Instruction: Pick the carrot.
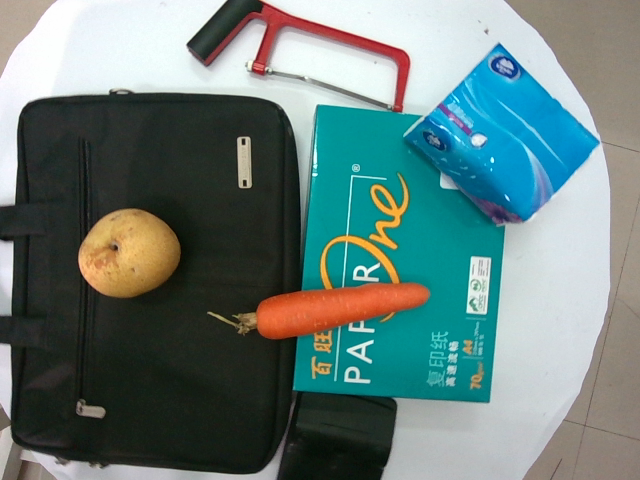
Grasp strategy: vertical